Question: How is the history relevant to the case?
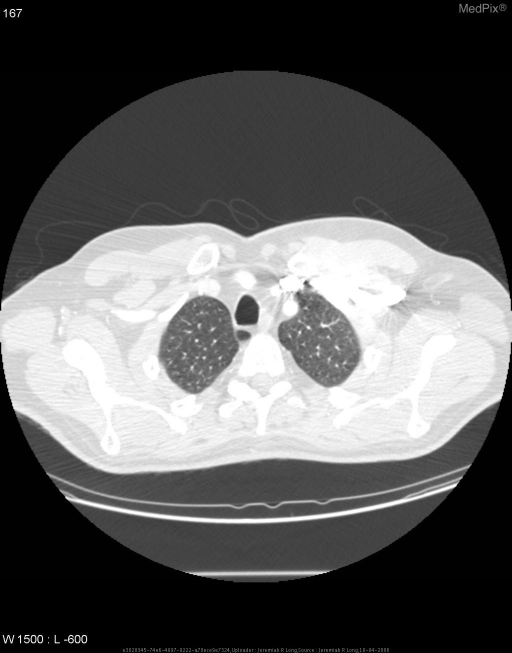
Answer: The patient's history of 45 year old male with recent diagnosis of gastric carcinoma undergoing staging CT. is key in understanding the case.